Question: What is the main concern?
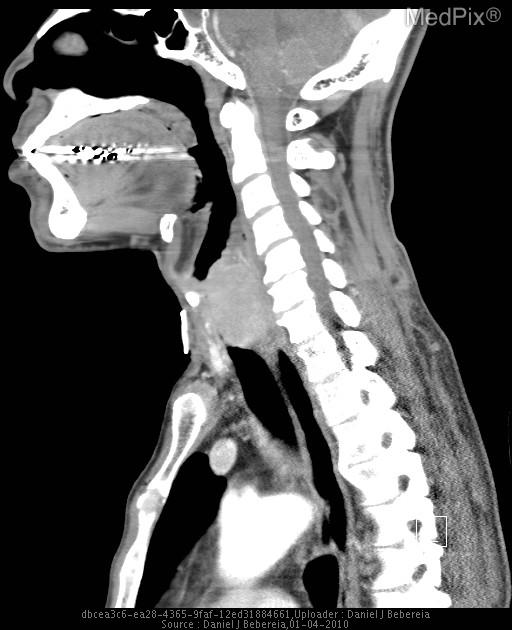
Answer: The findings suggest Within the subglottic region there is an ill-defined and heterogeneous mass with postcontrast enhancement that measures 5.1 cm (CC) x
3.0 cm (AP) x 2.4 cm (trans) mass.  This is within the tracheal lumen and is precluding the airway.  In addition, this is compressing the upper esophagus.  There is no evidence of bony erosion at the adjacent hyoid bone.  There is no evidence of additional mass lesions within the nasal or oral pharynx. There is no evidence of lesions within the distal trachea or mainstem bronchi.  A tracheostomy tube is seen that enters the trachea just distal to this mass lesion.  There is no evidence of adenopathy.. Replace this - DESCRIPTION OF THE IMAGE OR FINDINGS.. The patient might have a history of This 51yo man has a history of progressive recurrent stridor and hoarseness.  He has been admitted multiple times for respiratory distress.  He has known laryngeal papillomatosis with +HPV..